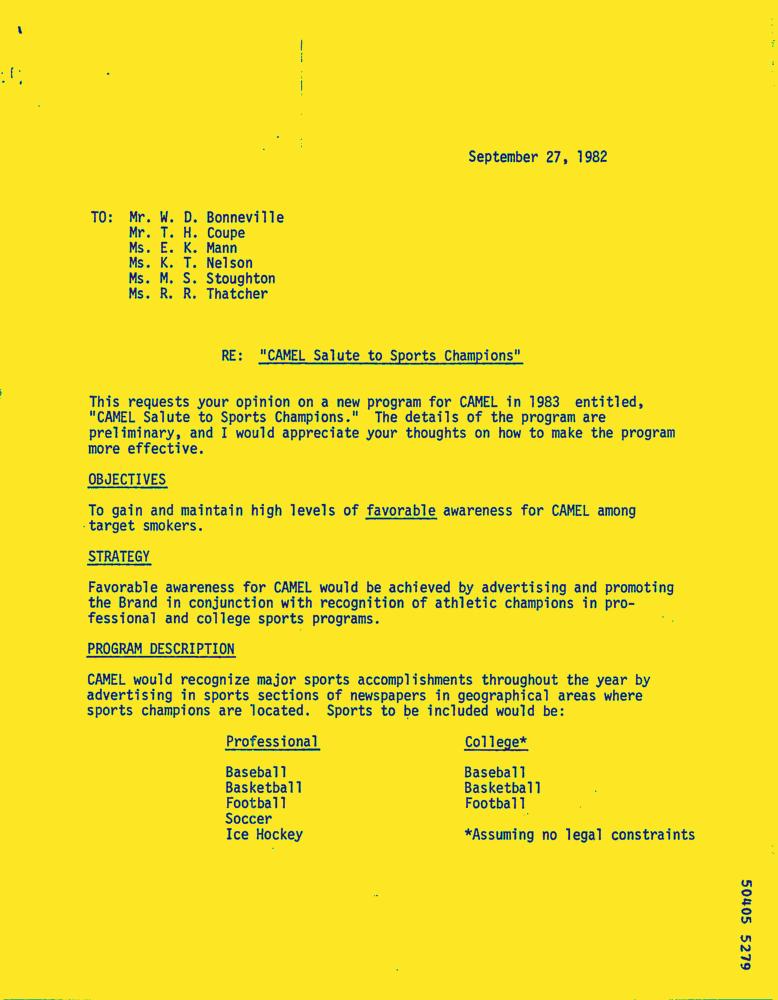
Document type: Letter-Doc